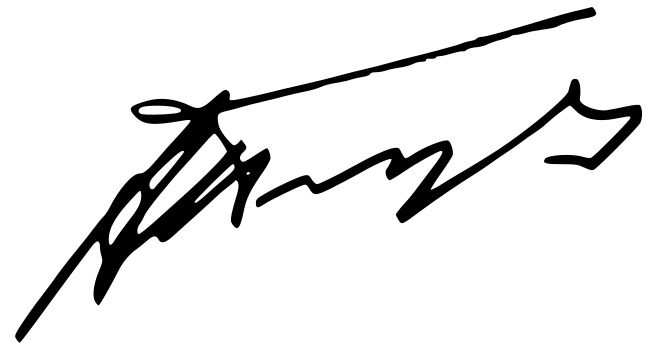
Signature of: alekos patsifas